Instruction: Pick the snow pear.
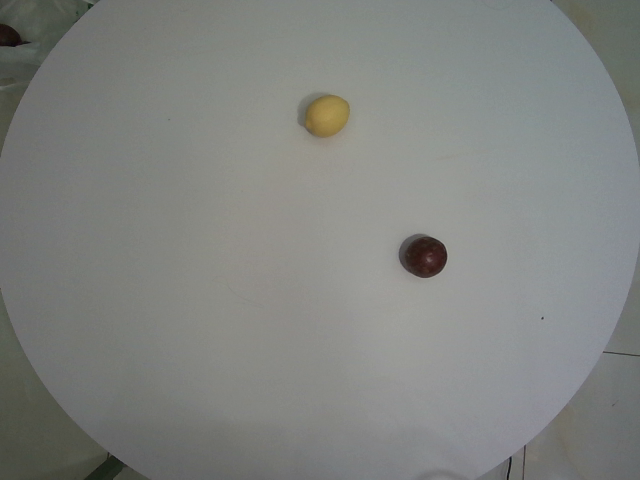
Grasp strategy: vertical